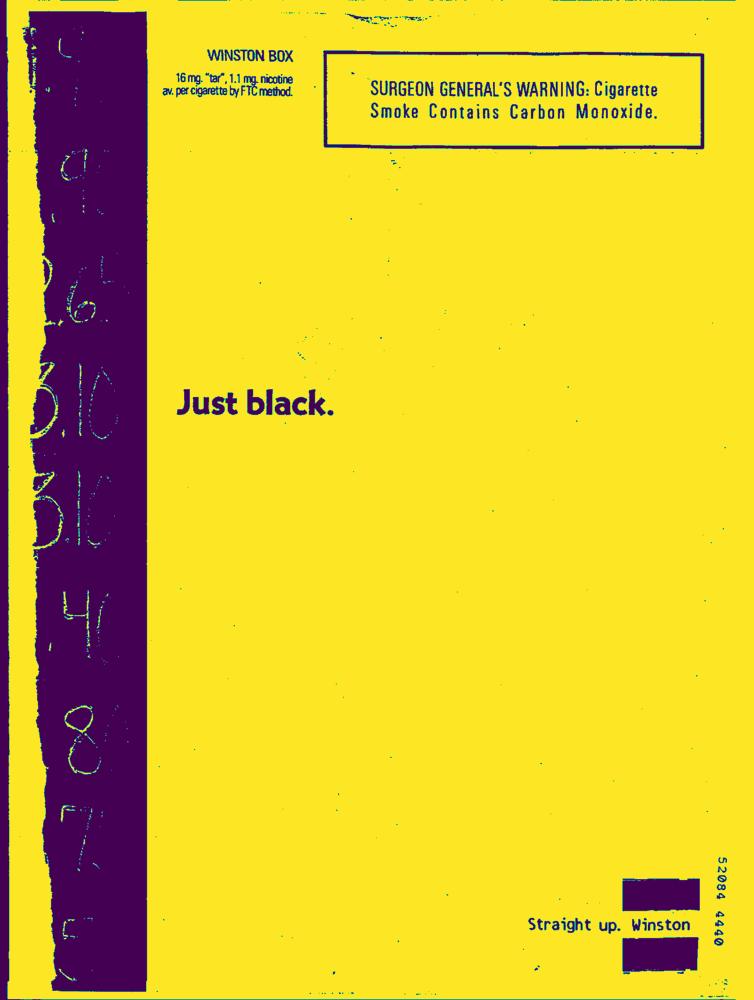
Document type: AD